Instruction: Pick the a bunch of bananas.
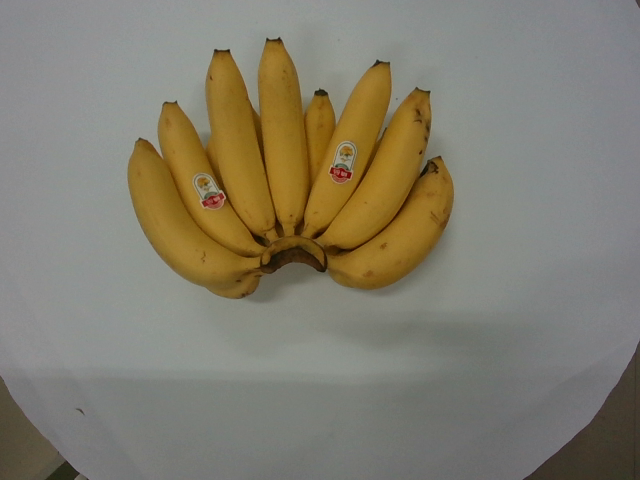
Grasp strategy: vertical